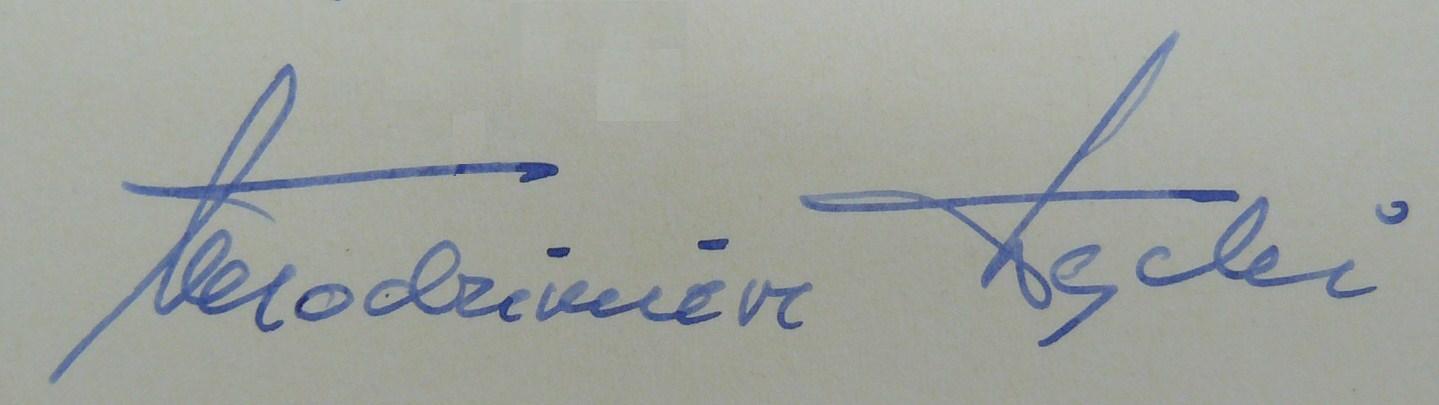
Signature of: włodzimierz łęcki